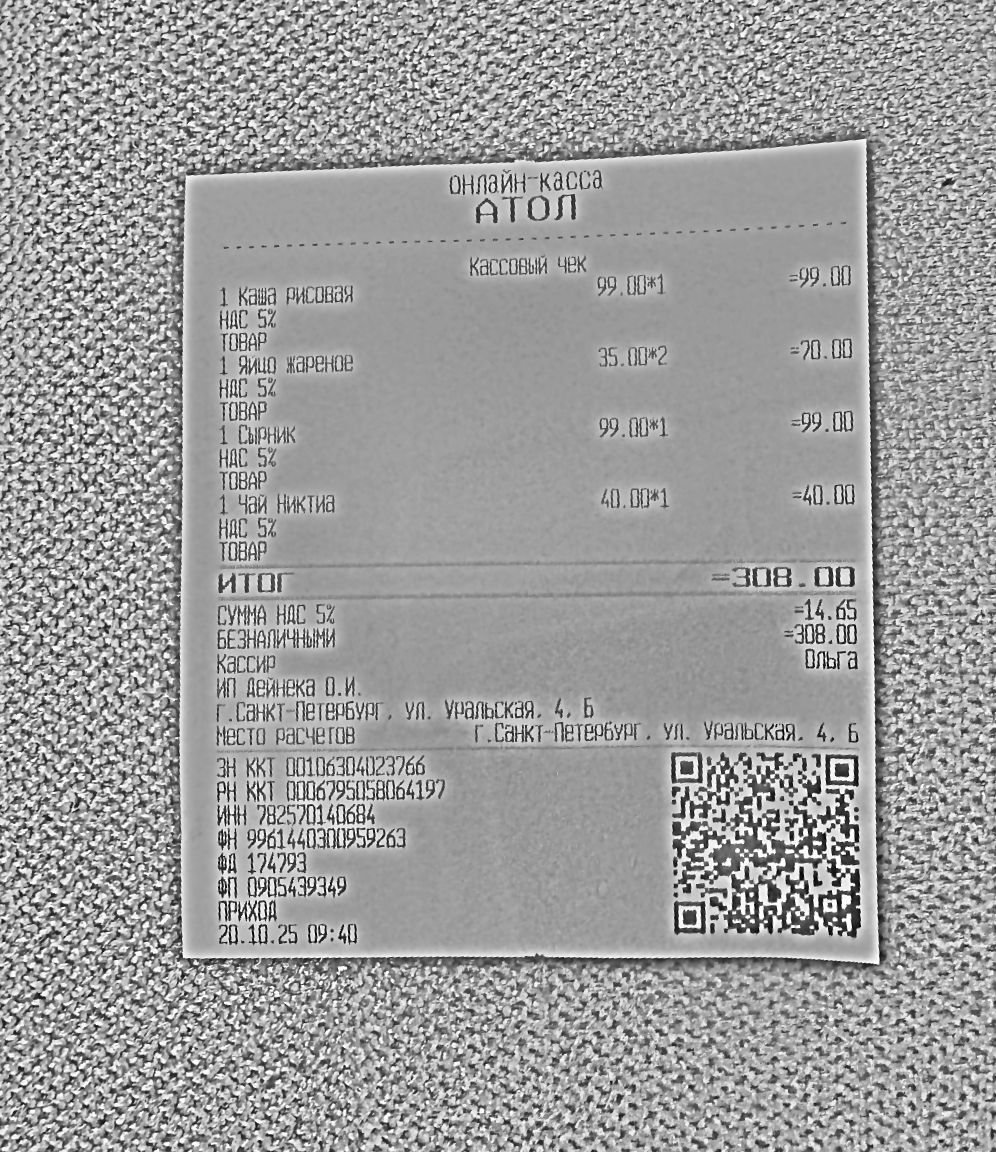
Продавец: ИП Дейнека О.И.
ИНН: 782570140684
Дата: 20.10.25 09:40
Товары: Каша рисовая; Яйцо жареное; Сырник; Чай Никтиа
Количество: 1; 2; 1; 1
Цена: 99.00; 35.00; 99.00; 40.00
Сумма: 99.00; 70.00; 99.00; 40.00
Итого: 308.00